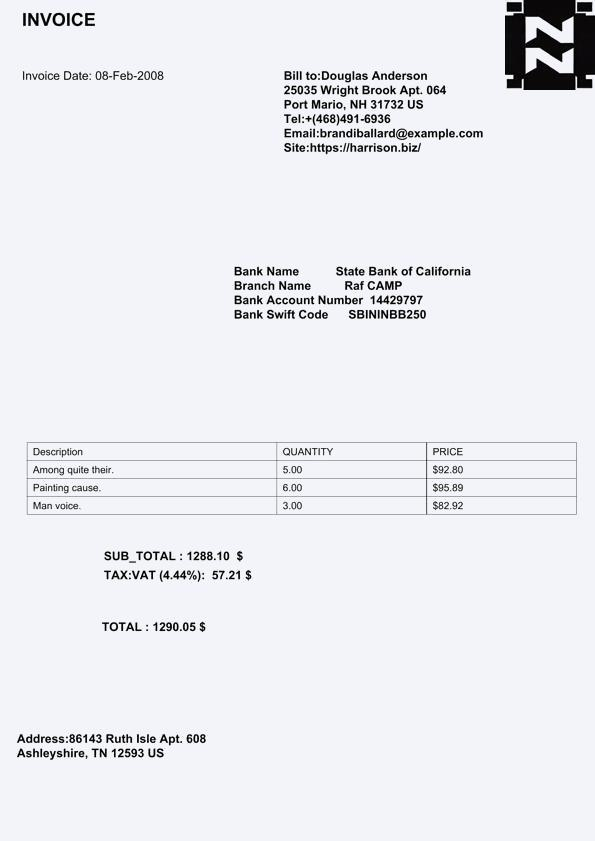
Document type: Invoice